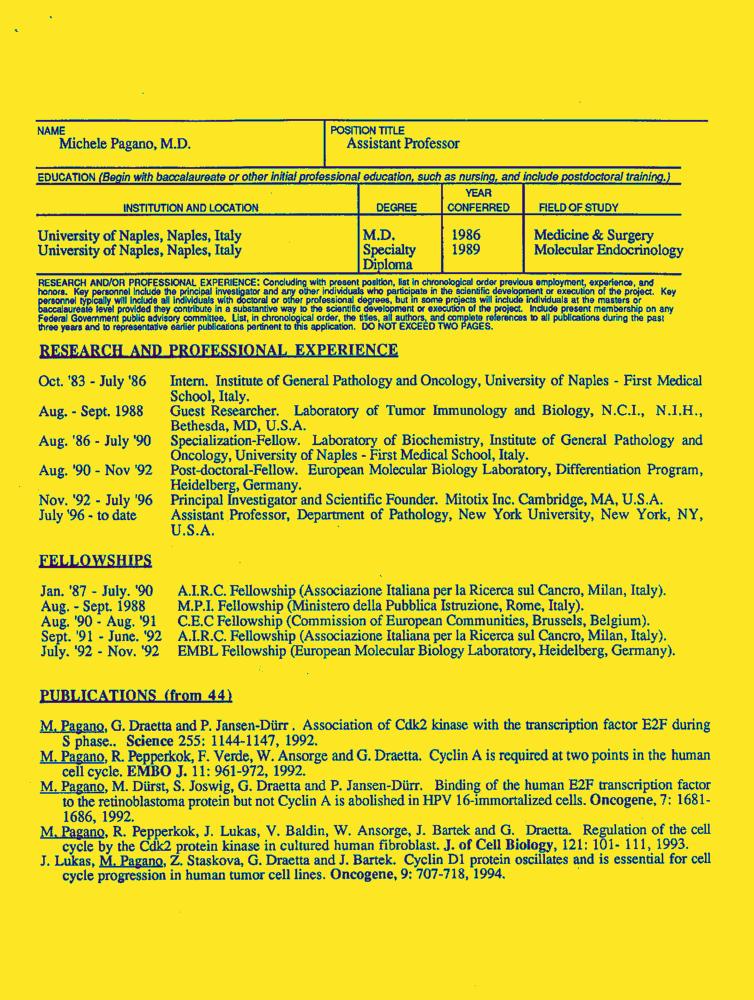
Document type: Resume-Doc